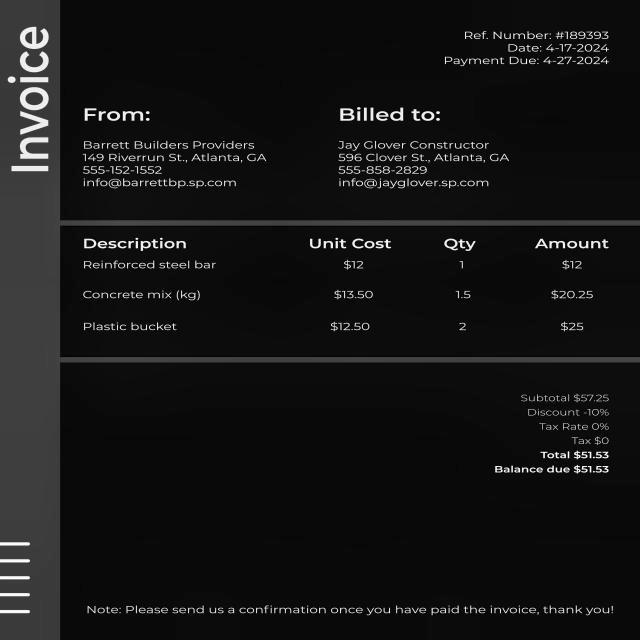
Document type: Invoice